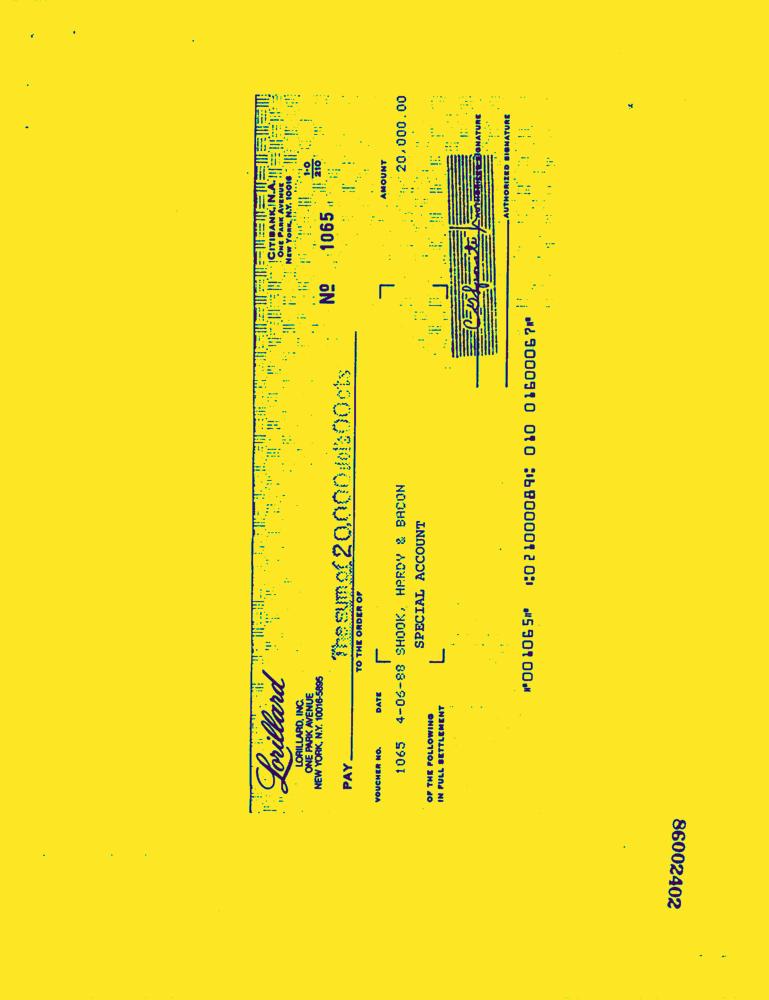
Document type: Invoice-Doc